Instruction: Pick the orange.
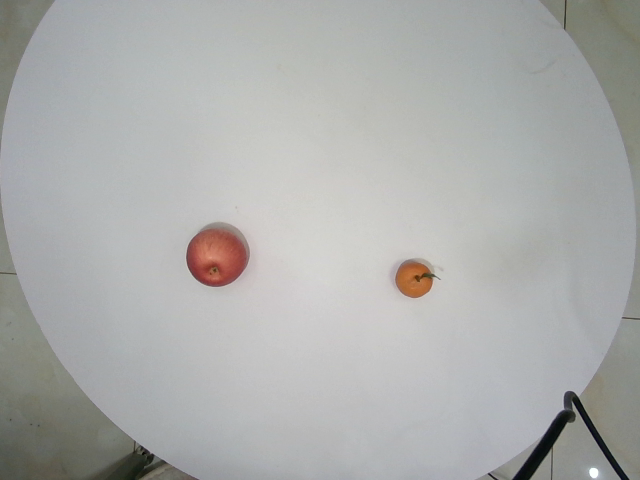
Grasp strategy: vertical